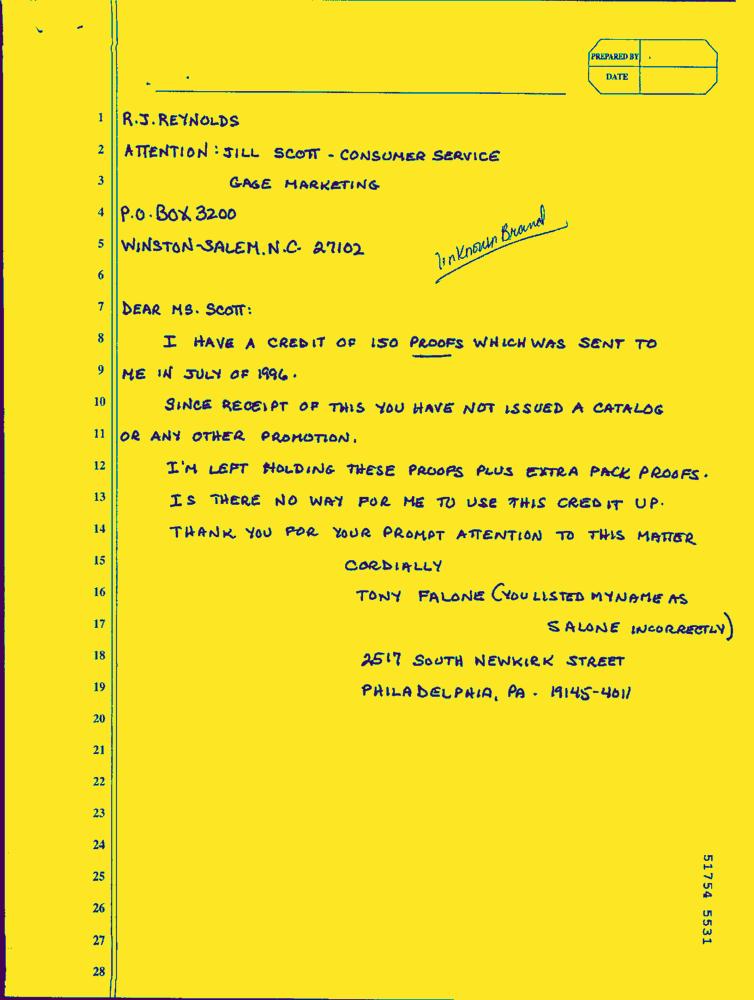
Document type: Hand-Written